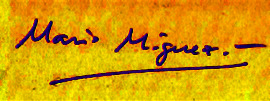
Signature of: luis mario míguez